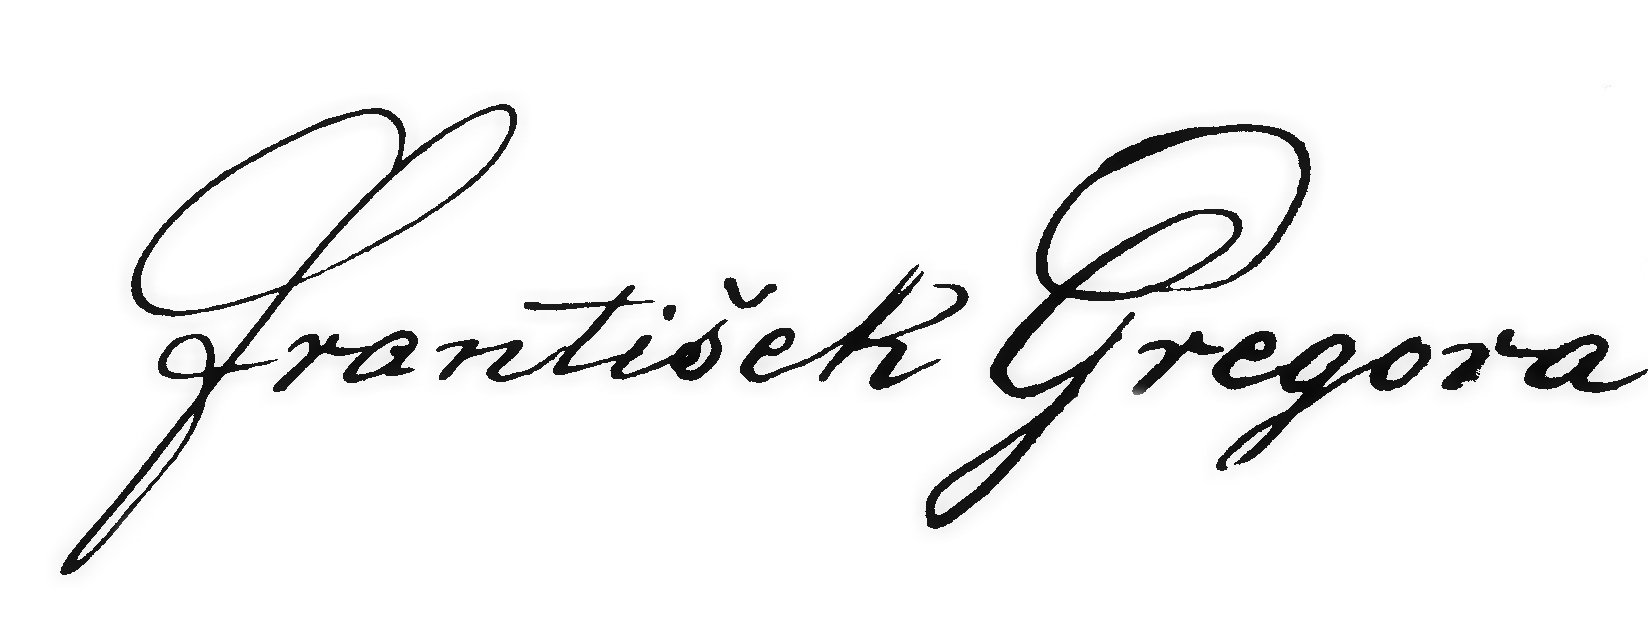
Signature of: františek gregora